Question: Which state is mentioned in the document?
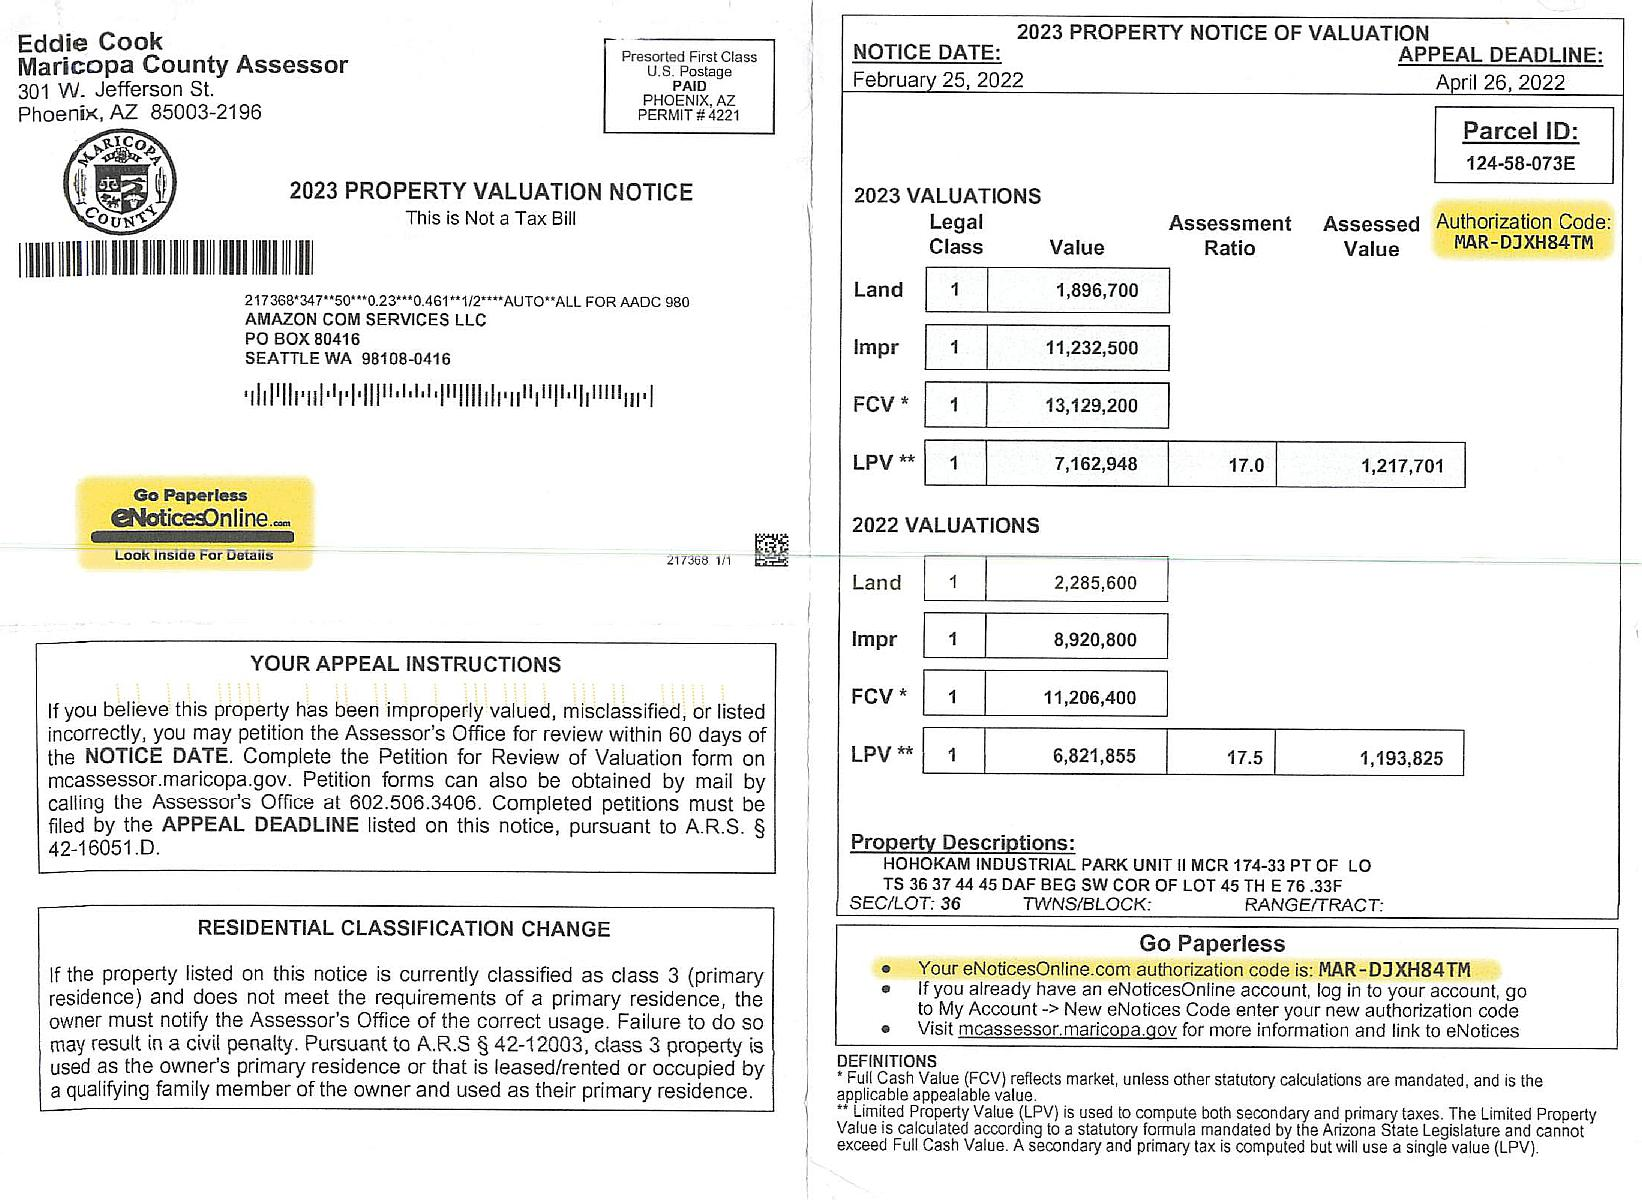
Answer: "AZ"